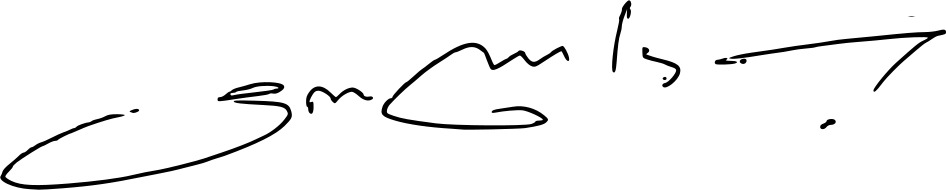
Signature of: gia volski